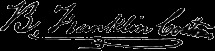
Signature of: benjamin franklin coston